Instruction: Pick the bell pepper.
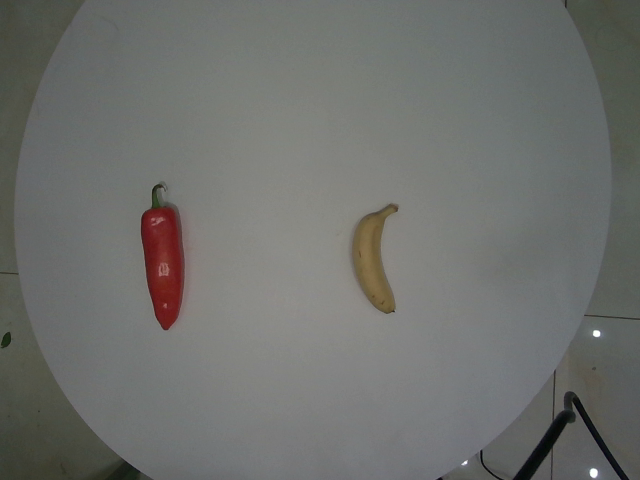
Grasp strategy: vertical